Question: What appears to be the issue?
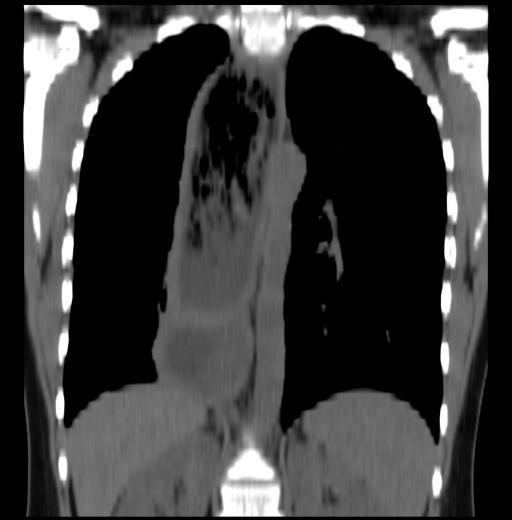
Answer: The findings suggest Frontal chest radiograph demonstrated a wideneded mediastinum on the right side, which on the lateral chest radiograph was a mass within the middle mediastinum superiorly and crossed into the posterior mediastinum inferiorly.

Non-contrast CT examination of the chest demonstrates a diffusely dilated esophagus filled with mottled soft tissue consistent with ingested food material.

Imaged from an upper GI fluoroscopic examination demonstrates a dilated thoracic esophagus with a focal narrowing at the gastroesophageal junction.  A complete lack of peristalsis was noted during the examination.. Coronal reconstruction of the axial non-contrast chest CT demonstrates a diffusely dilated esophagus filled with mottled soft tissue consistent with ingested food material.. The patient might have a history of 33 year-old woman with shortness of breath and dyspnea on exertion..